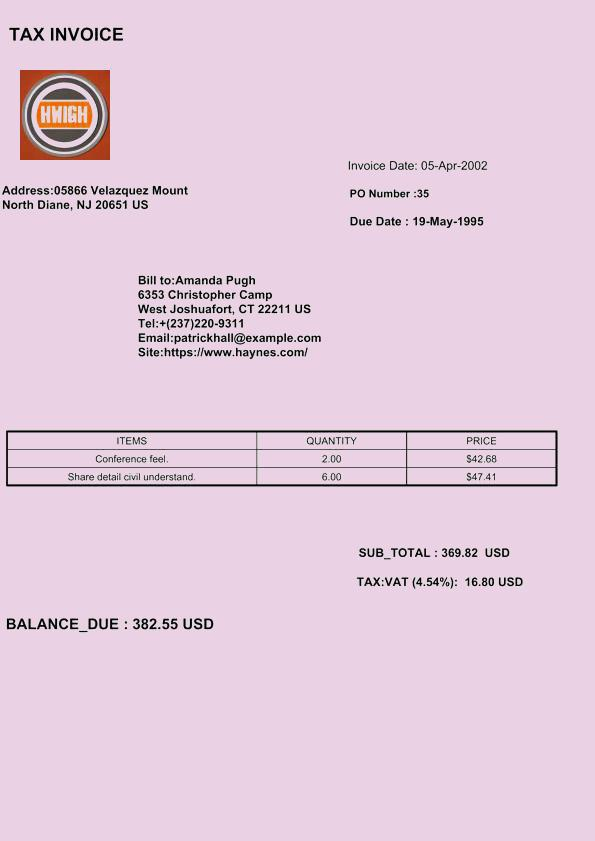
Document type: Invoice